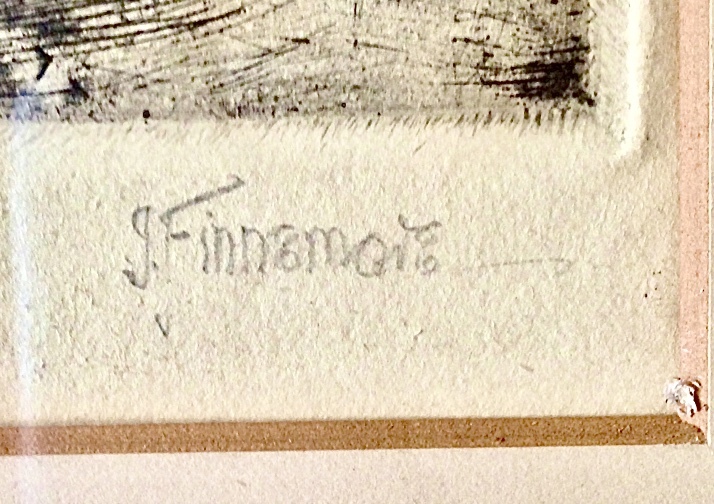
Signature of: joseph finnemore